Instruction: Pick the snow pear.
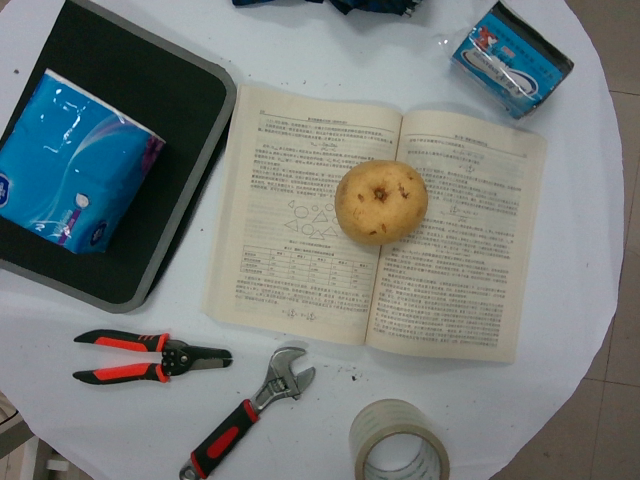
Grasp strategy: vertical